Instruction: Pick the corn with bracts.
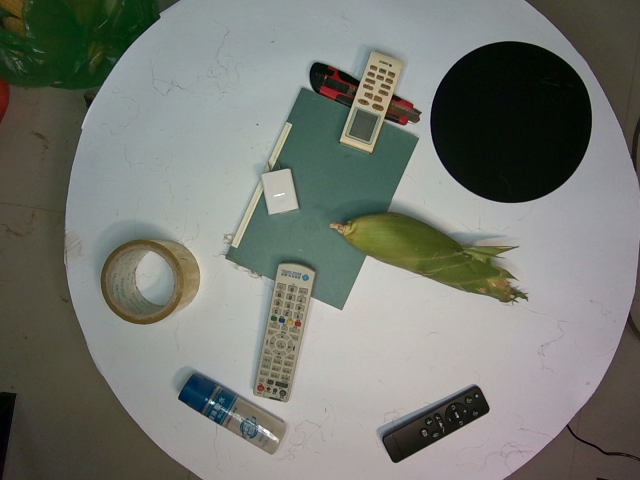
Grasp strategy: vertical